Question: What might the diagnosis be?
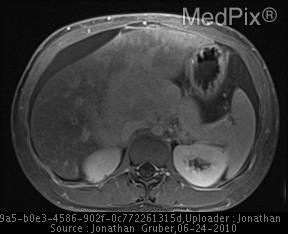
Answer: The possible diagnosis includes 1. Primary sclerosing cholangitis.
2. Hepatic cirrhosis..